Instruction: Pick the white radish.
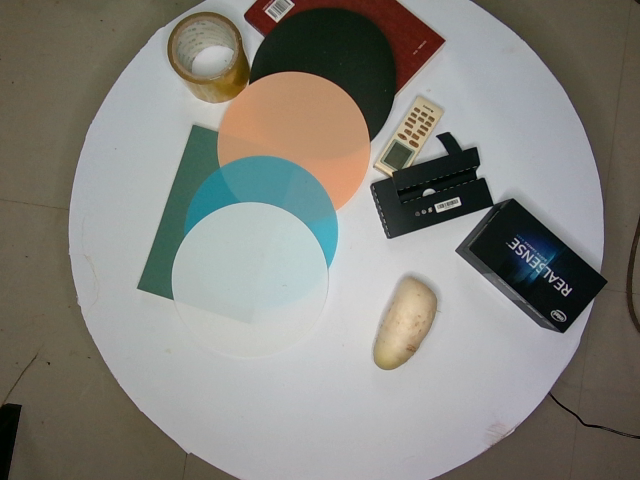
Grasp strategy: vertical